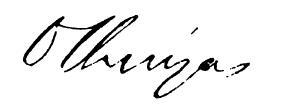
Signature of: dimitrios vikelas